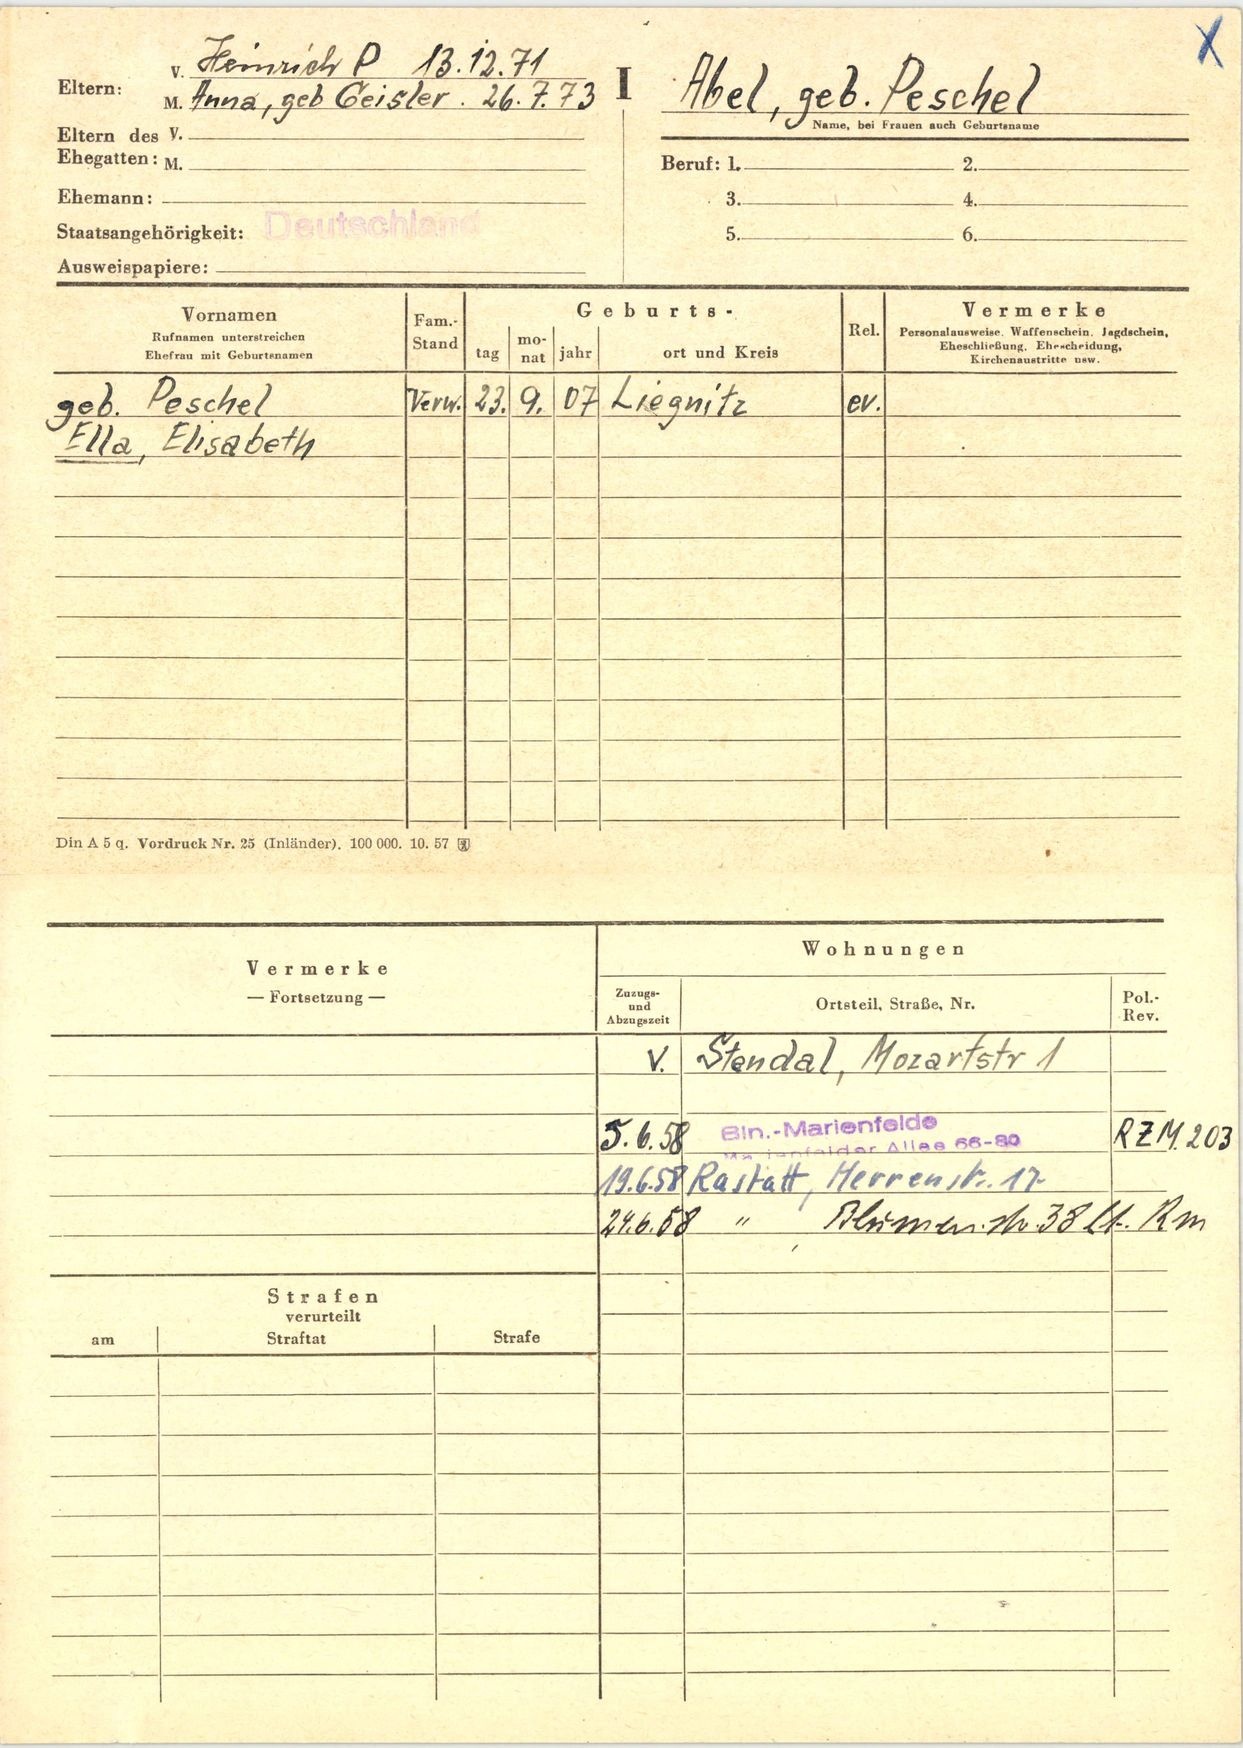
Abel, geb. Peschel